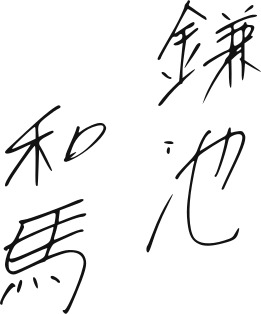
Signature of: kazuma kamachi